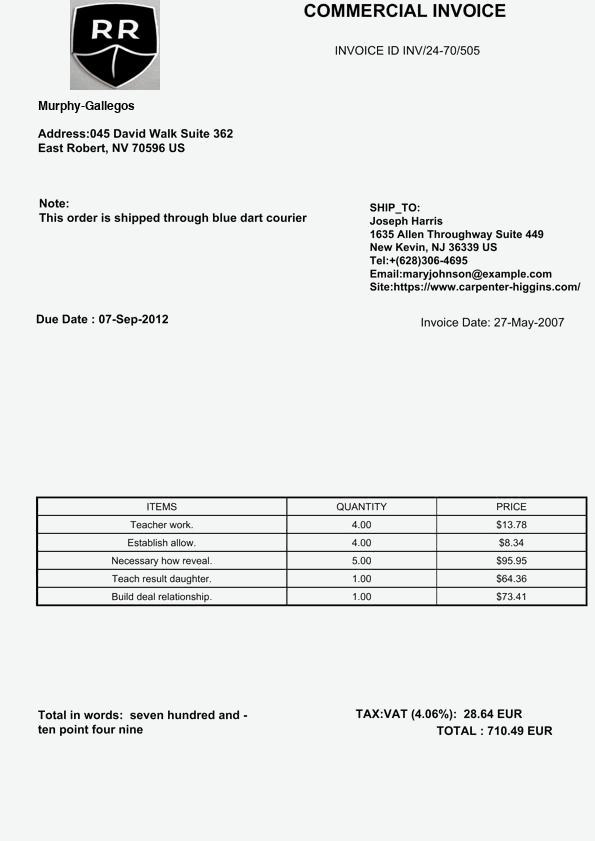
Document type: Invoice